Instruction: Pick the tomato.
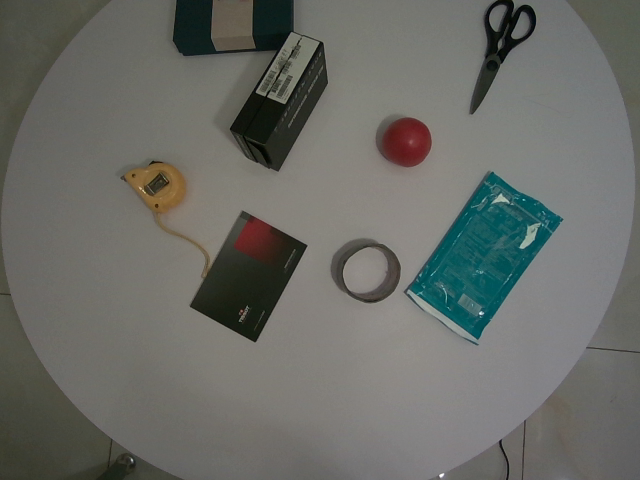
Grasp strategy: vertical